Question: Which state is mentioned in the document?
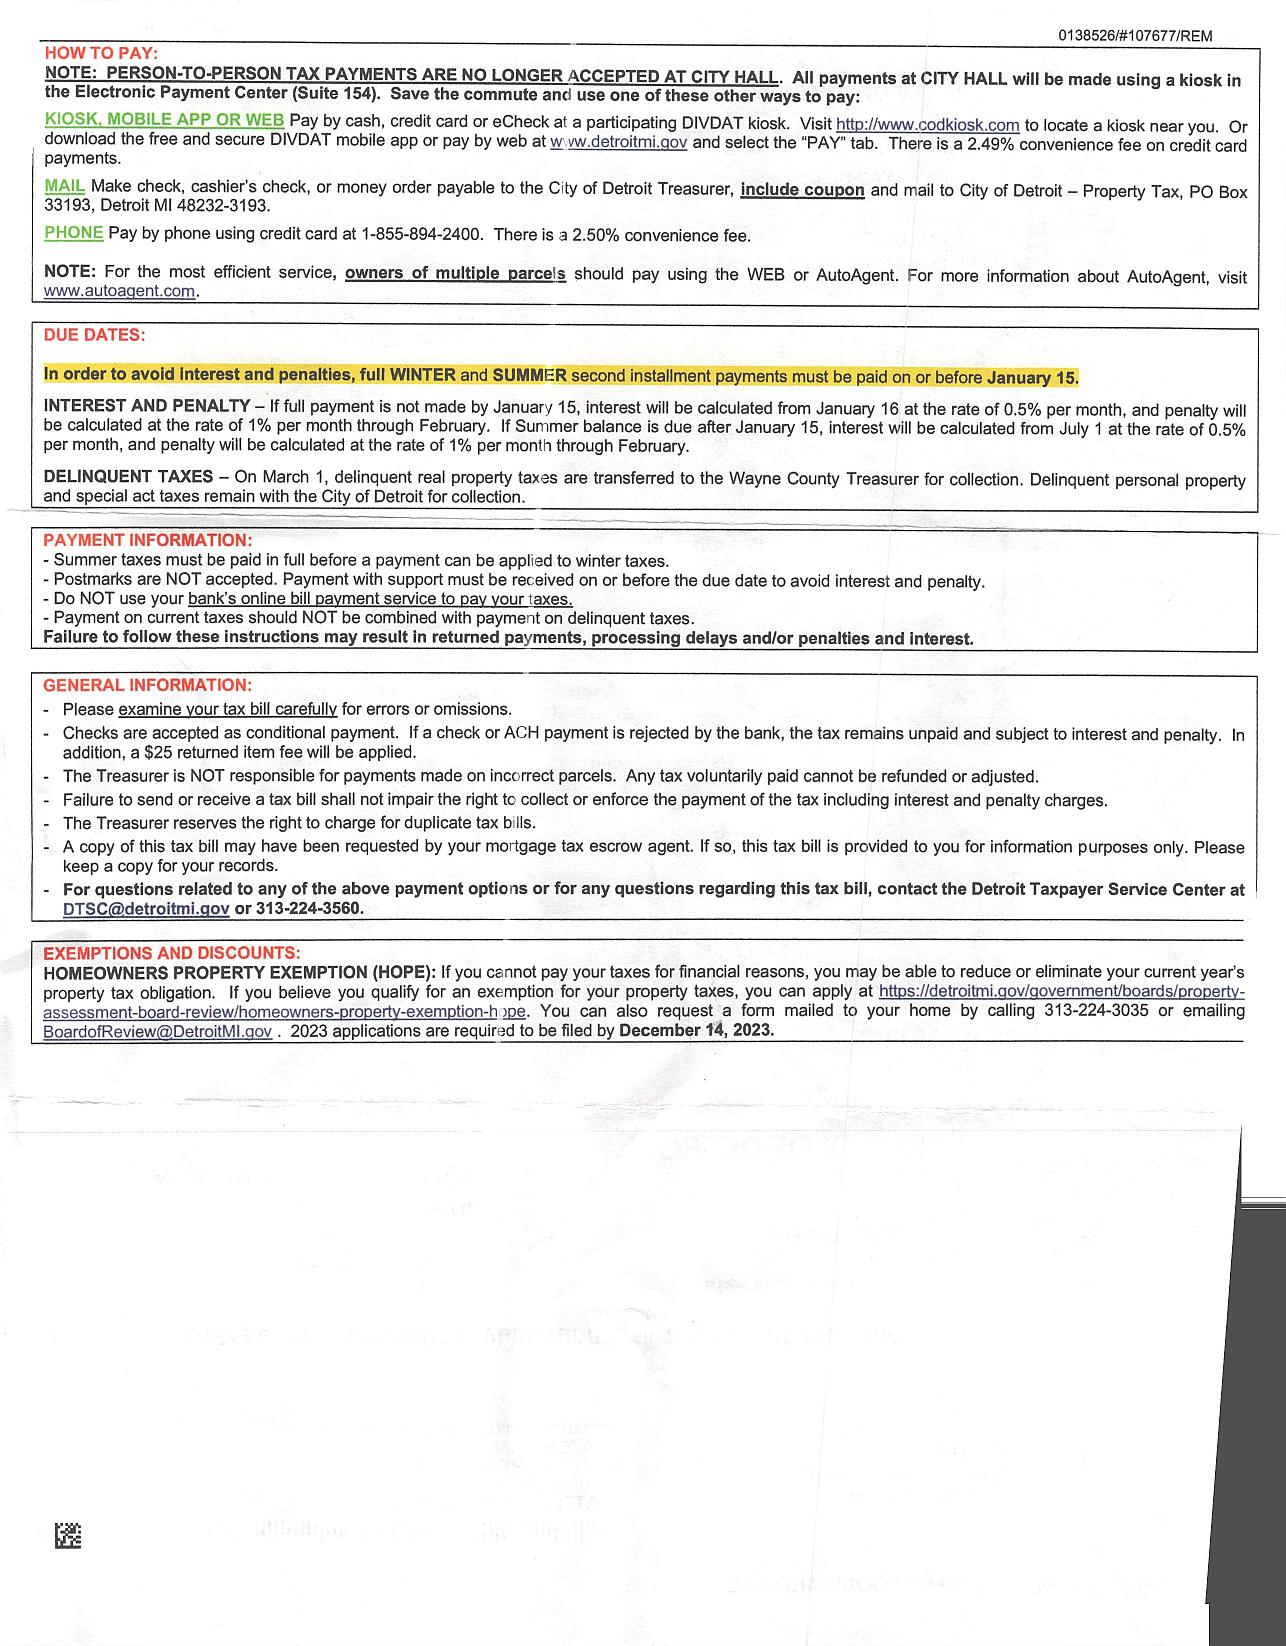
Answer: "MI"